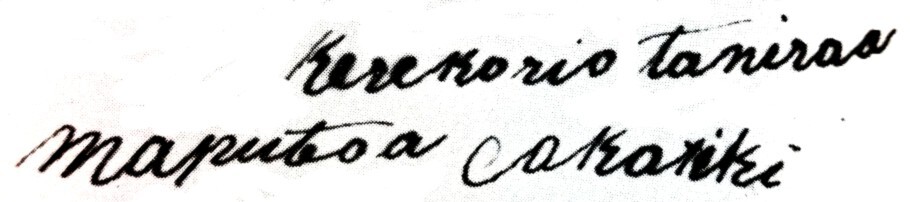
Signature of: maputeoa